Question: What might the diagnosis be?
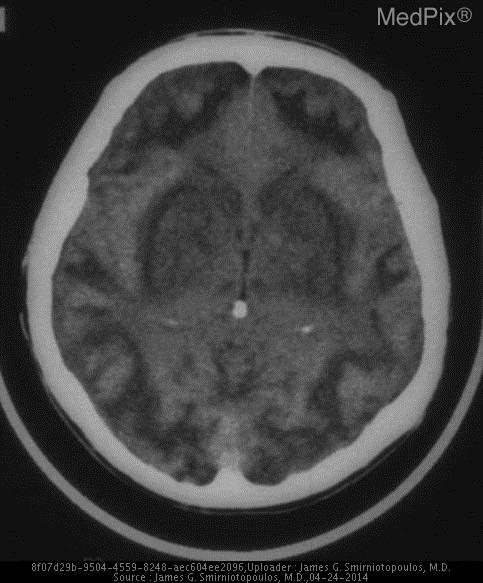
Answer: The possible diagnosis includes Bilateral symmetric BG lesions suggest aToxic-metabolic insult:
poisoning
organic alcohol (methanol, ethylene glycol, etc.)
hypoxia
hypoglycemia
non-ketotic hyperglycemia.